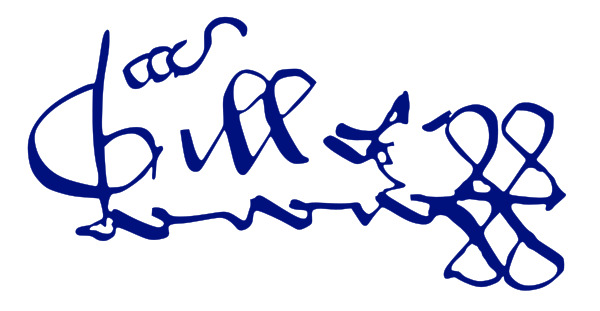
Signature of: gilles de rais